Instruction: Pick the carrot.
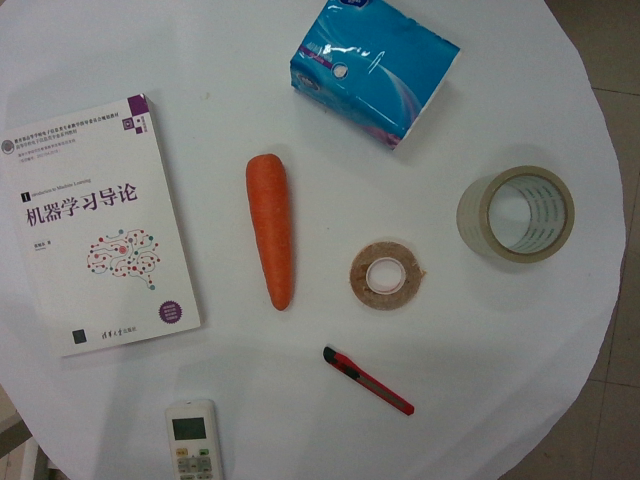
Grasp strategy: vertical